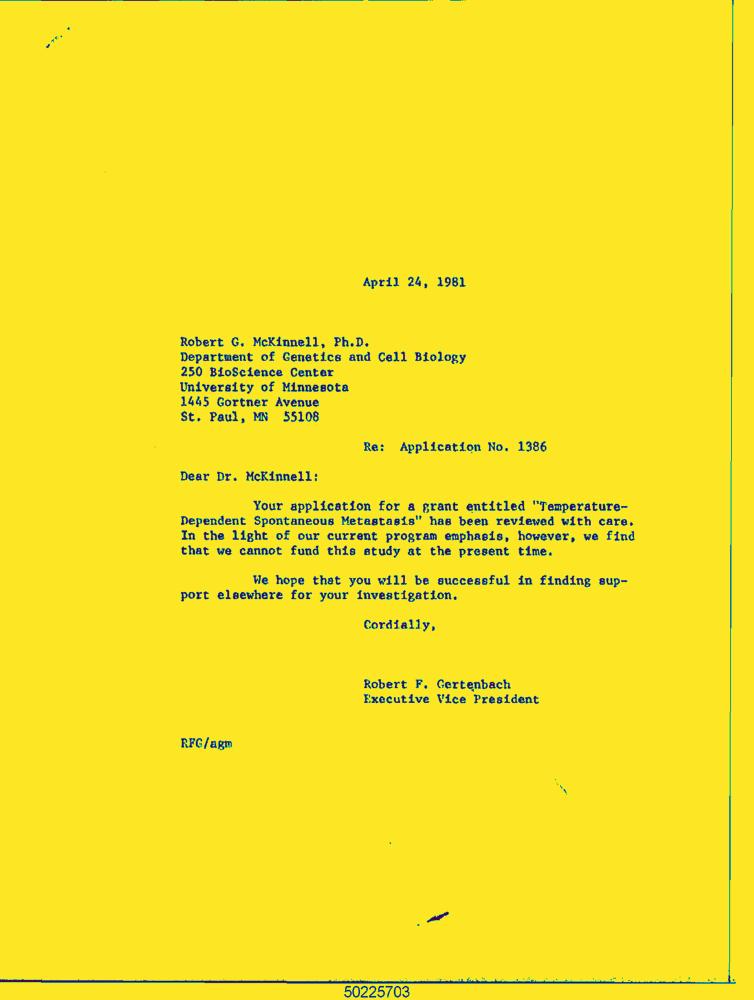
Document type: Letter-Doc